Question: How does the patient history play a role?
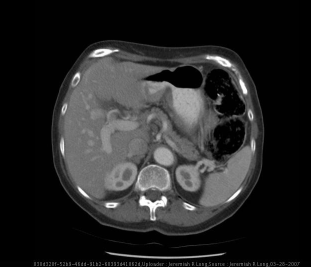
Answer: The patient's history of 74 year old female with dyspnea on exertion. is key in understanding the case.